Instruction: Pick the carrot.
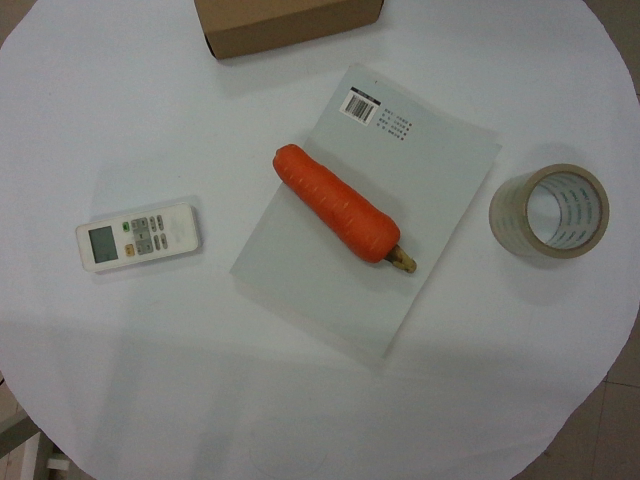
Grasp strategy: vertical